Question: What is the suspected problem?
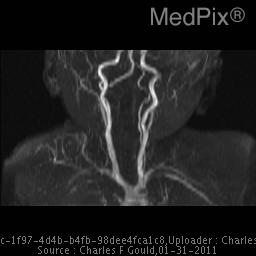
Answer: The findings suggest Lobulated, intensely enhancing mass lesion with high flow intralesional vessels.. Maximum Intensity Projection demonstrated the hypervascular components of this lesion.. The patient might have a history of 15 month old baby girl with enlarging right supraclavicular / shoulder mass..